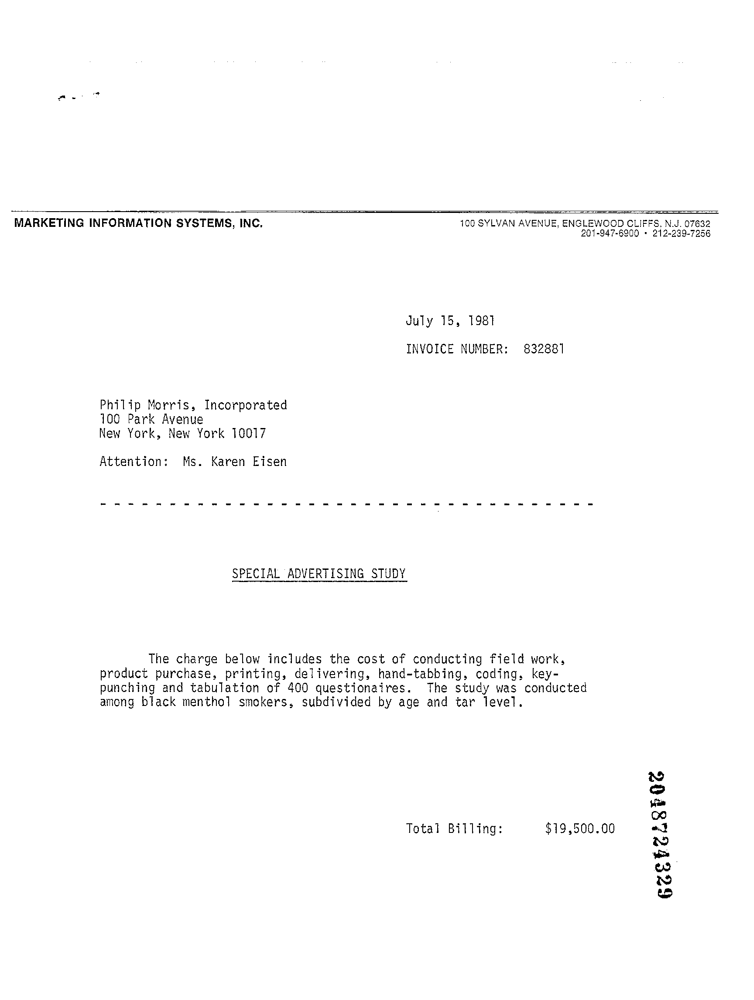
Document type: Invoice